Question: What is the potential diagnosis?
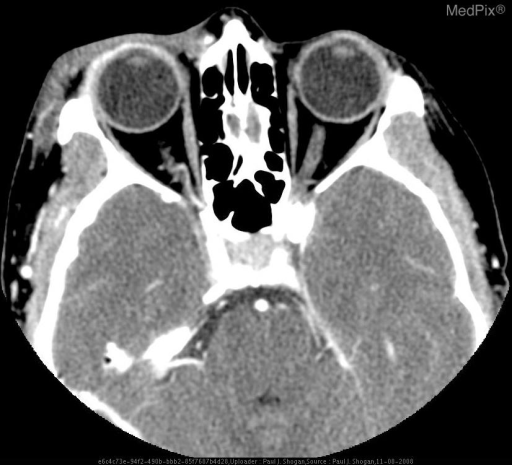
Answer: The possible diagnosis includes •  Right preseptal cellulitis with

» Choroidal Melanoma
» Metastases (Breast, Lung)
» Lymphoma
» Leukemia
» Choroidal hemangioma
» Coat’s Disease
» Toxocara Canis Infection
» Retrolental Fibroplasia.